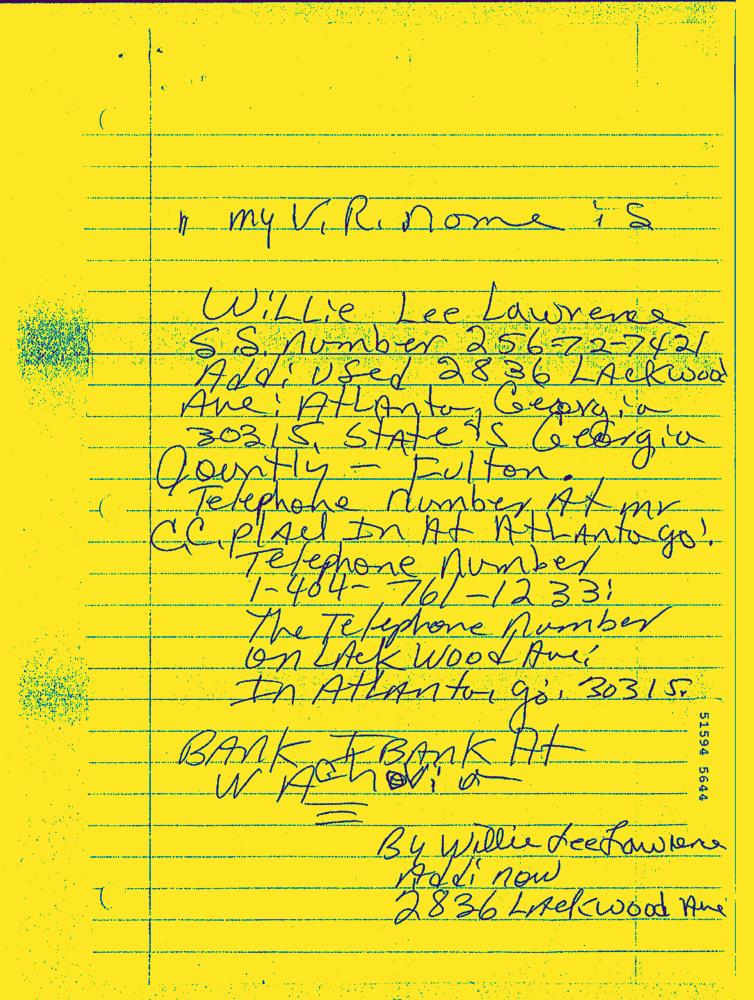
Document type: Hand-Written